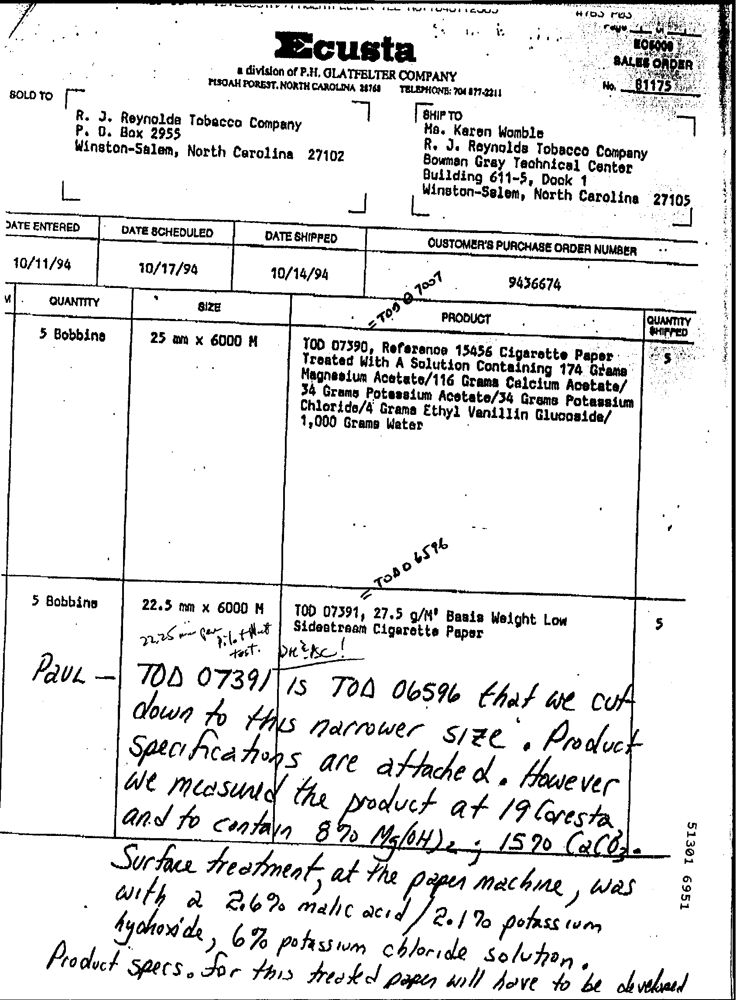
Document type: Invoice